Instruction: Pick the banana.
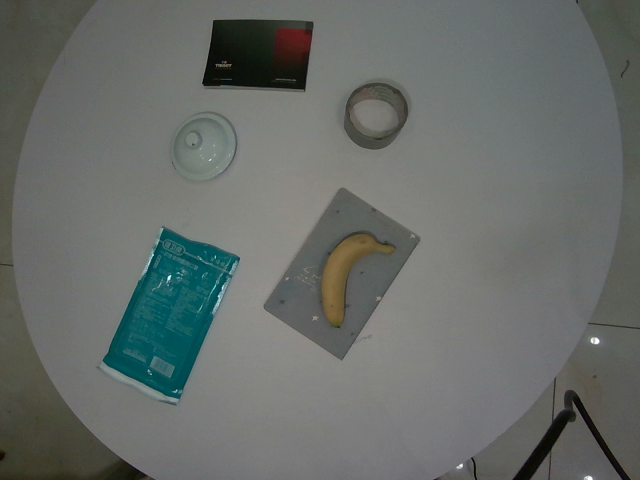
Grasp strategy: vertical